Question: Talk about the condition:
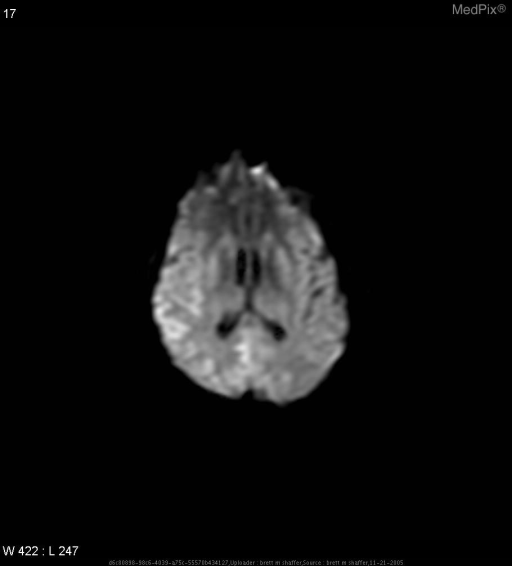
Answer: The disease is discussed as: Creutzfeldt-Jacob disease (CJD) is a neurodegenerative spongiform encephalopathy, that is progressive, transmissible, and ultimately fatal, with no effective treatment at the present time. It is classified as a prion disease, which is an abnormal conformation of a host glycoprotein, that replicates in a self-perpetuating cycle of abnormal proteins and amyloid plaques. CJD has a long incubation period, with most cases presenting in the sixth or seventh decade of life. CJD has a mean onset of 62 years, with reports of cases ranging from 17 to 83 years of age.

The incidence is approximately 1 case per million internationally and in the United States, with some Libyan Jewish populations and a few populations in rural areas of Slovakia, having 60-100 times the rate of familial CJD.

There are three classifications of CJD: sporadic (spontaneous mutation), variant (infectious), and familial. Familial CJD accounts for about 10% of all cases, and inherited in an autosomal dominant pattern.  The mean duration after symptoms present is 8 months for the sporadic form, 16 months for variant, and 26 months for familial form.

CJD is characterized by a rapidly progressive cognitive imparement, behavorial abnormalities, myoclonic jerks, higher cortical and cortical visual abnormalities, cerebellar dysfunction, and pyramidal and extrapyramidal signs. These signs and symptoms steadily increase, with death primarily occurring due to bronchopneumonia, due to a bed-ridden state.

Testing for CJD is difficult at best, and in its early stages can present like many different disease processes, with a definitive diagnosis being accomplished only after a biopsy of brain tissue. Sixty percent of patients show characteristic EEG changes of periodic sharp wave complexes (PSWCs) on a slow and low-voltage background, but EEG has a low specificity and a sensitivity of only 50.0%. Testing for brain specific proteins such as the 14-3-3 protein and the neuron-specific enolase also supports a diagnoses of CJD, but even though they are more specific than EEG, only have a sensitivity of 84.0% and 73.3% respectfully.

PET scanning may show regional hypometabolism of glucose.

The most sensitive test to date is the MRI diffusion weighted images (DWI), which has a sensitivity and specificity of 92.3% and 93.8 respectfully. DWI is more sensitive than both T2I and FLAIR. DWI shows symmetrical high intensity lesions in the striatum (caudate and putamen), the dorsomedial thalamic nuclei, and cerebral cortical lesions. These findings were identifiable before PSWC’s on EEG , and before the final stages of the disease, which results in brain atrophy.

Treatment at this time is symptomatic and palliative, but a number of experimental interventions are being tested, such as antimalarial quinacrine, chlorpromazine, and pentosan polysulphate, which prevent prion conversion and production, and an immunization that reduces the cerebral amyloid accumulation.

Finally, as seen with this patient, CJD must always be in a differential for rapid dementia or for patients experiencing changes in mood, ataxia, and visual disturbances. Today, we can only ease the suffering of CJD, but on the horizon a treatment may be near, and someday we can offer a real cure and a way to stop this deadly prion disease.